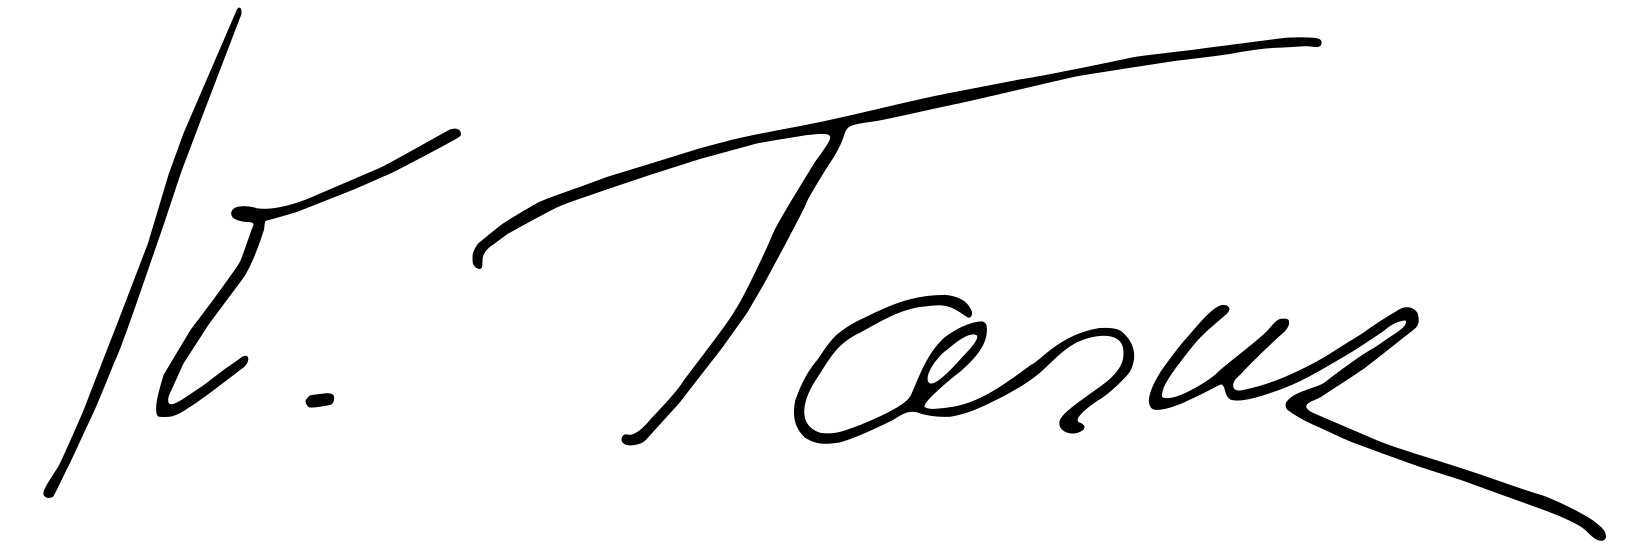
Signature of: klaudia tanner